Question: Which state is mentioned in the document?
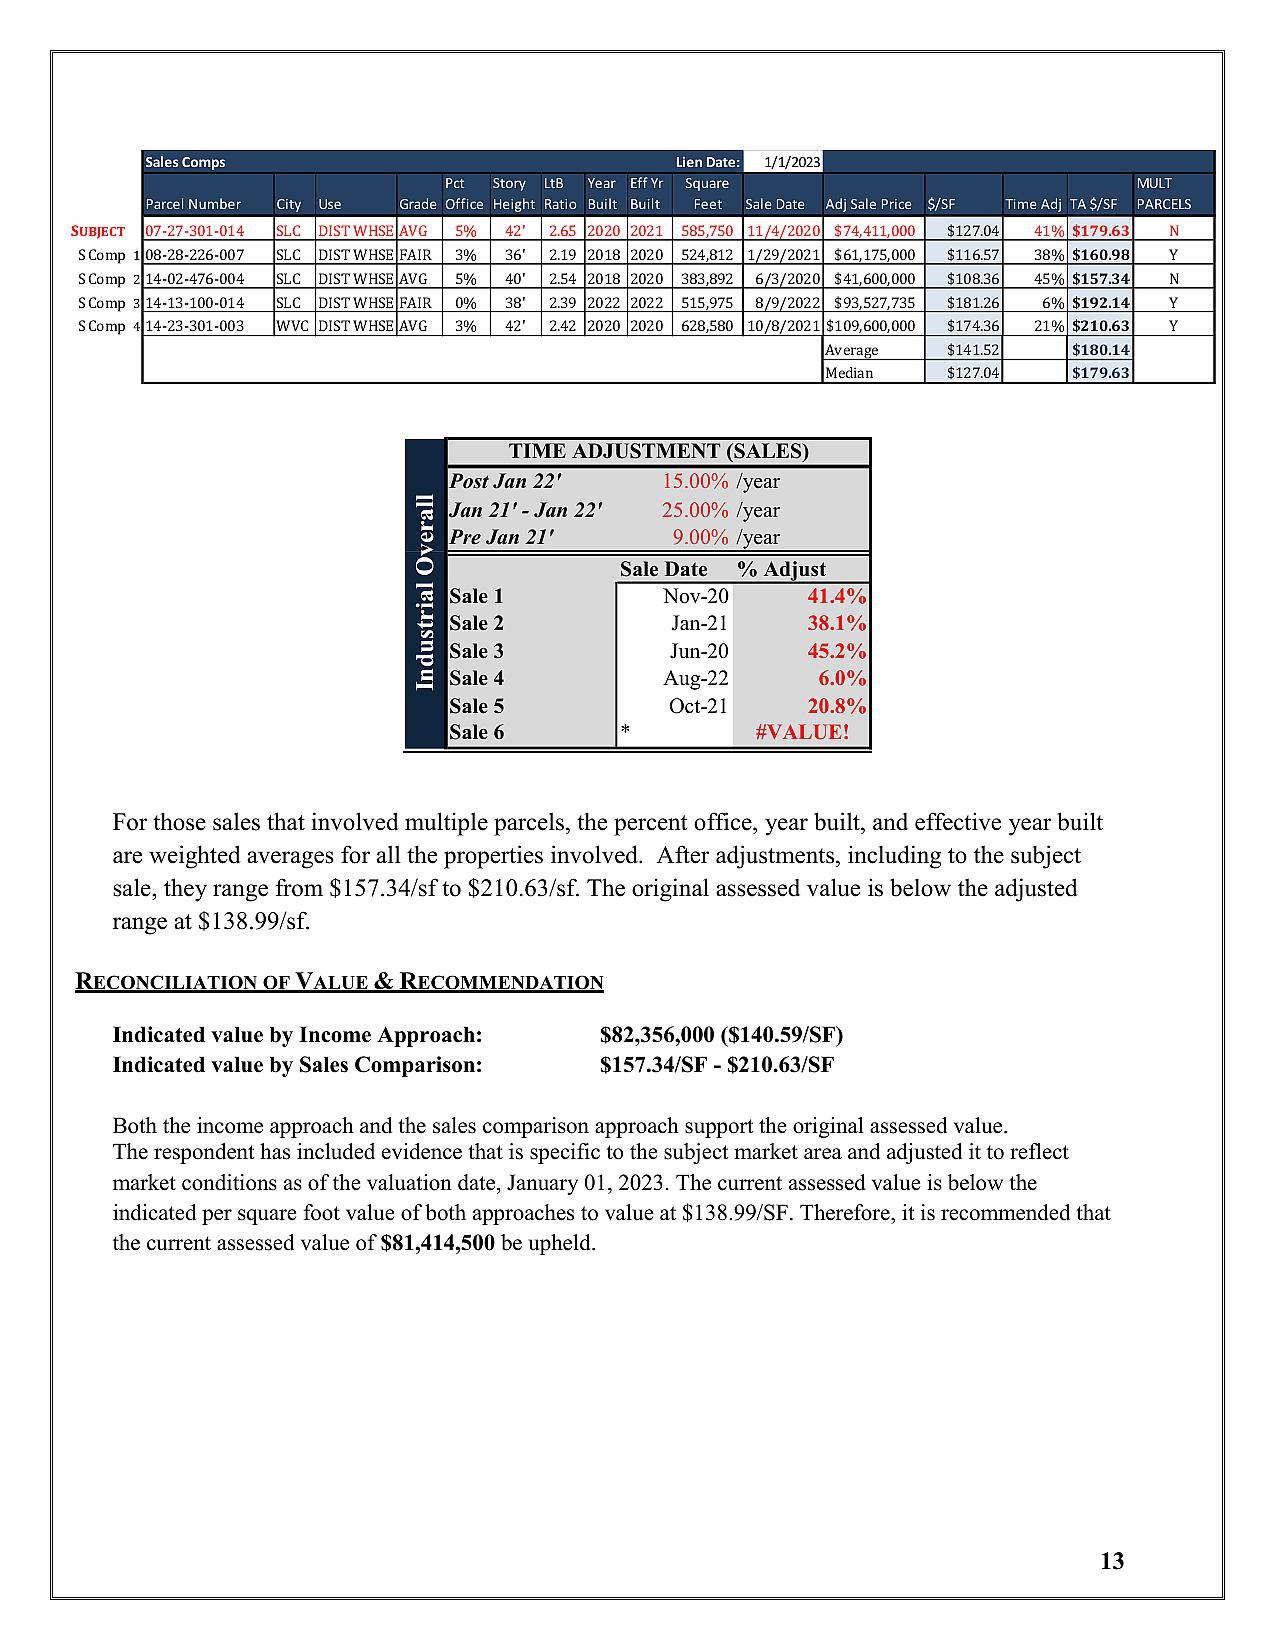
Answer: "NYC"